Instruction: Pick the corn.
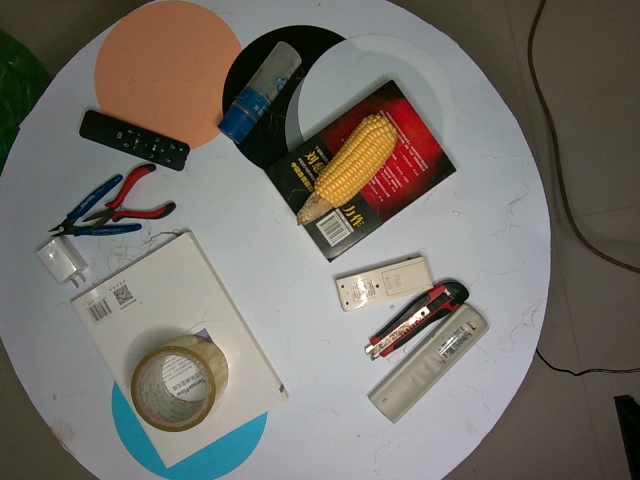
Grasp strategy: vertical